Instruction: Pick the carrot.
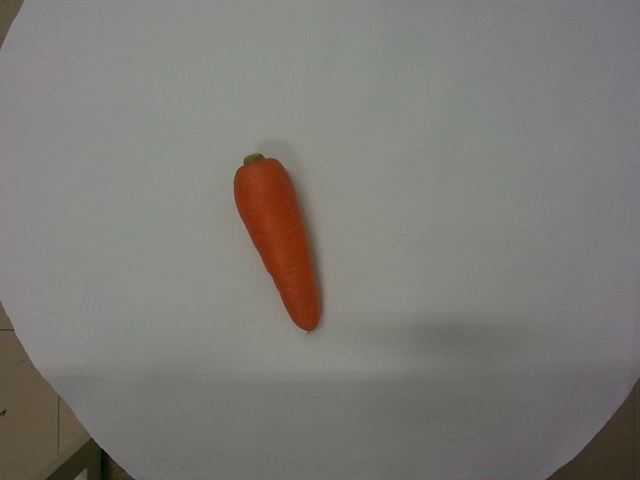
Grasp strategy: vertical